Question: In what way does the history help explain the case?
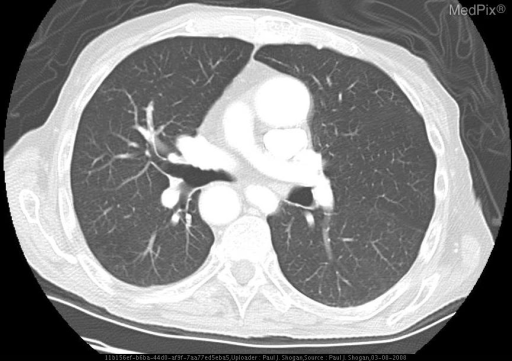
Answer: The patient's history of 87 year old man with complaint of a cough. is key in understanding the case.